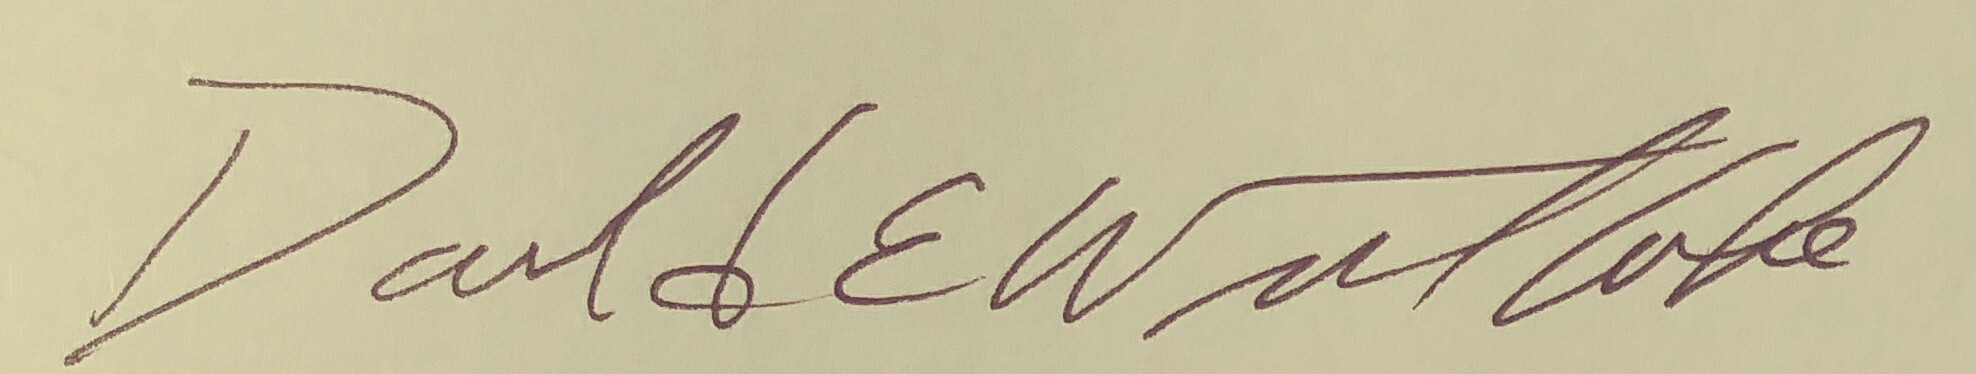
Signature of: donald e westlake